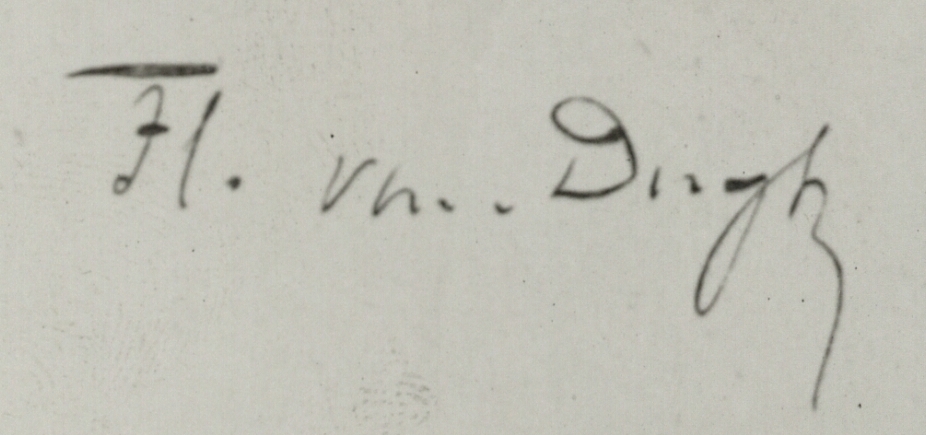
Signature of: florimond van duyse